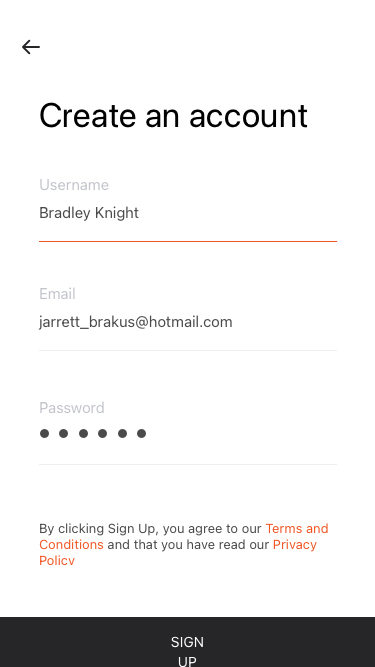
Text in this UI design:
Bradley Knight
jarrett_brakus@hotmail.com
Username
Email
Password
By clicking Sign Up, you agree to our Terms and Conditions and that you have read our Privacy Policy
Sign Up
Create an account